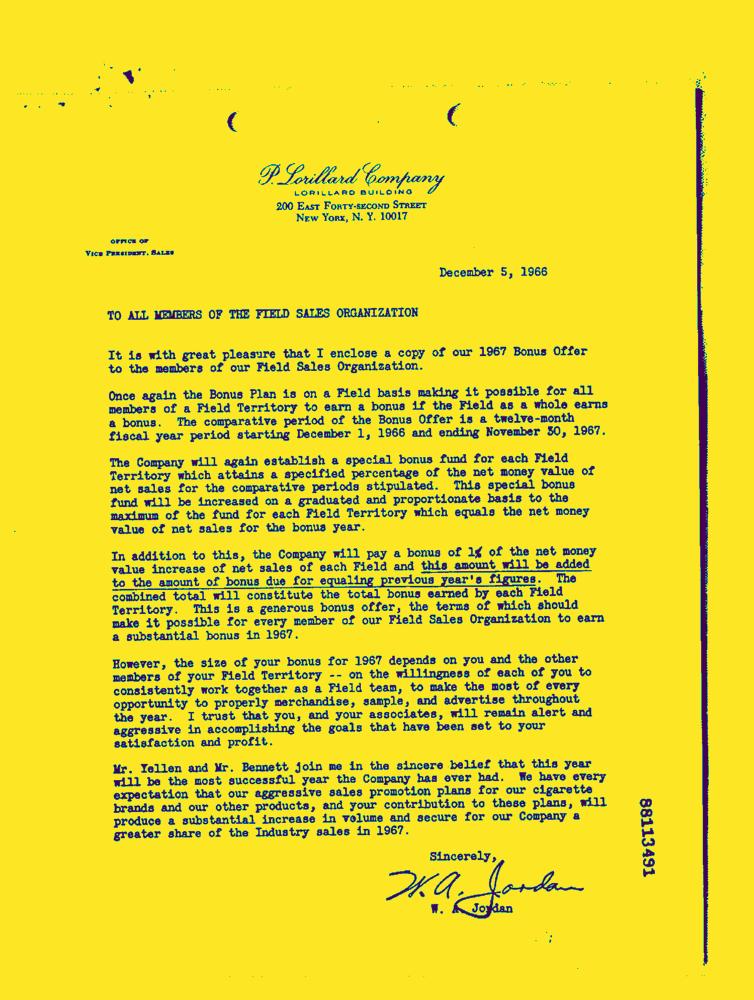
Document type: Letter-Doc